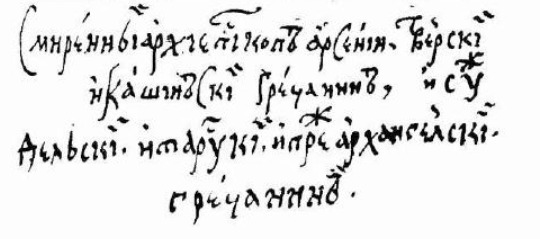
Signature of: arsenius of elassona